Question: What is the main concern?
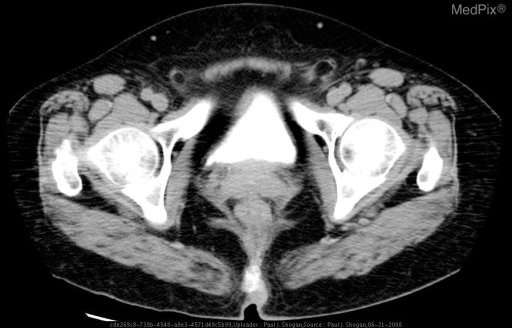
Answer: The findings suggest Initial axial CT images through the pelvis demonstrate a paucity of contrast in the rectum.   There is no contrast material in the vagina.  The patient is status post hysterectomy. Delayed axial CT images through the pelvis, obtained 6 hours after the initial scan reveal contrast within the bladder and rectum.  No contrast material is noted within the vagina. Rectal contrast was administered, with subsequent axial CT images through the pelvis with rectal tube and balloon in place, demonstrating contrast material within the vagina.  A fistula tract is not visualized.   The rectal tube was removed, and the patient was reimaged.  Contrast material is again noted within the vagina.  Additionally, there is soft tissue stranding posterior to the vagina, and anterior to the rectum, which may represent the fistula tract.  Fluoroscopic images from a barium enema demonstrate a rectovaginal fistula.  Although a fistula tract is not clearly visualized, contrast is noted to pass from the anterior rectum to the vagina.. Initial axial CT images through the pelvis demonstrate a paucity of contrast in the rectum.   There is no contrast material in the vagina.  The patient is status post hysterectomy.. The patient might have a history of 71 year old female, status post hysterectomy presenting with feces per the vagina..